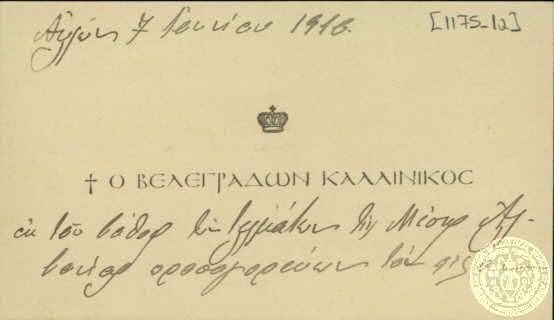
Signature of: kallinikos delinakes